Question: What is the name of the tenant mentioned in the document?
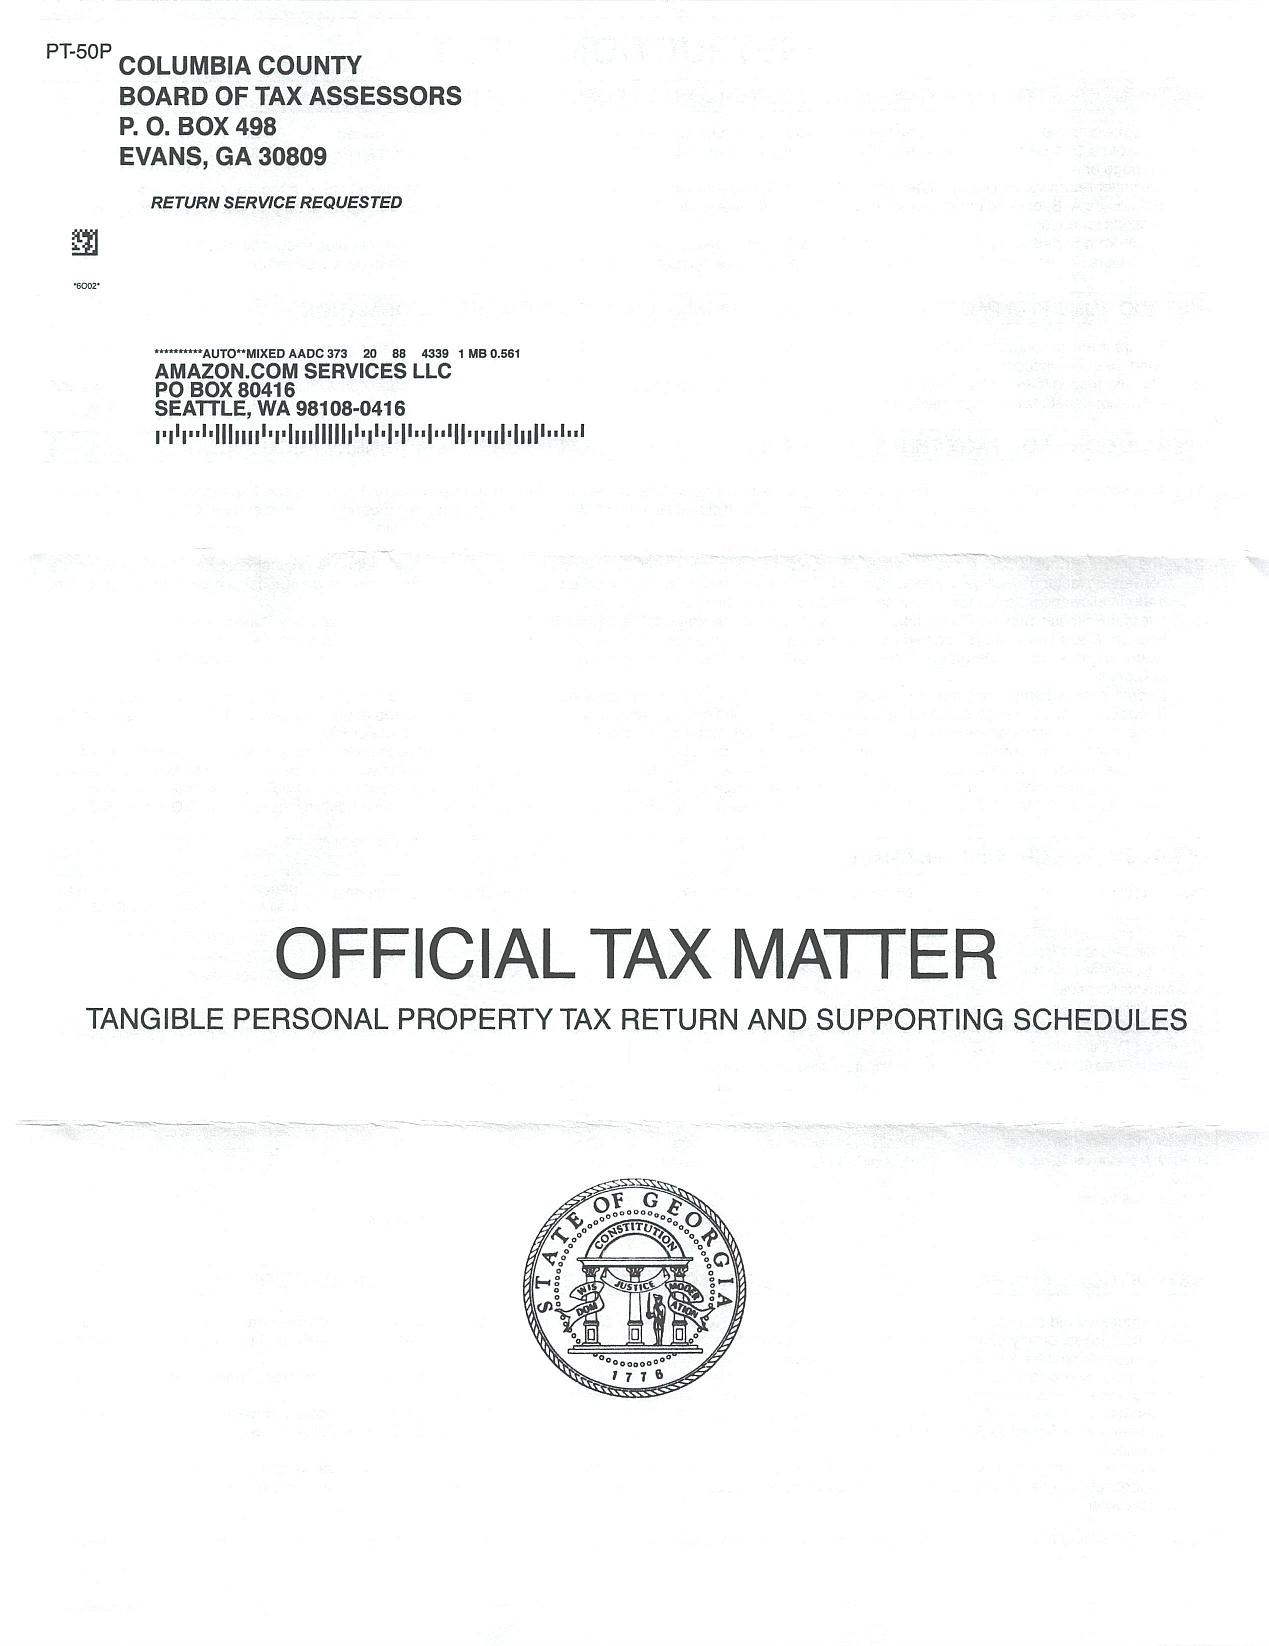
Answer: "Amazon.com Services LLC"